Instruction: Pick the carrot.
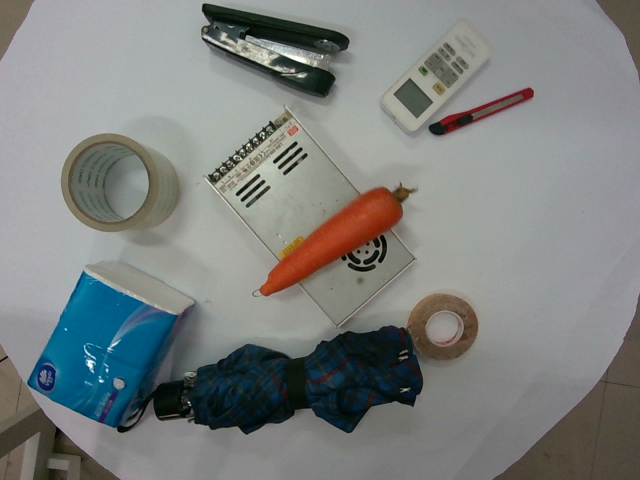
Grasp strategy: vertical